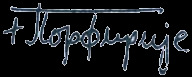
Signature of: porfirije perić